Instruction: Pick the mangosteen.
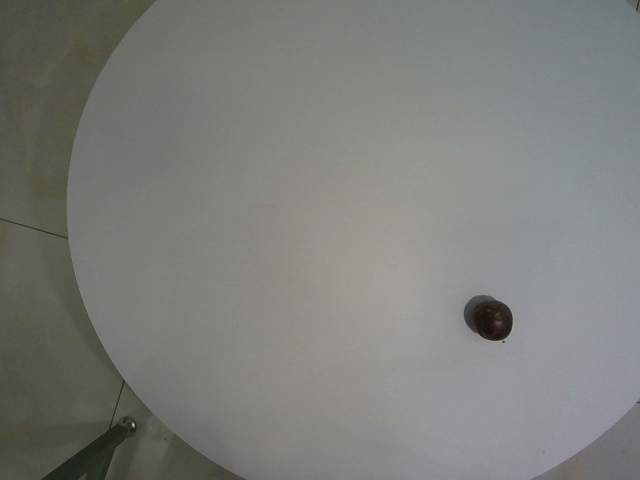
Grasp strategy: vertical